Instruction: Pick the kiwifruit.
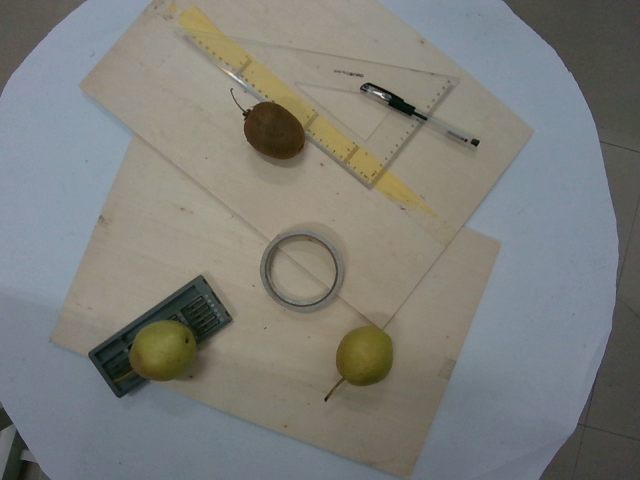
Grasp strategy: vertical